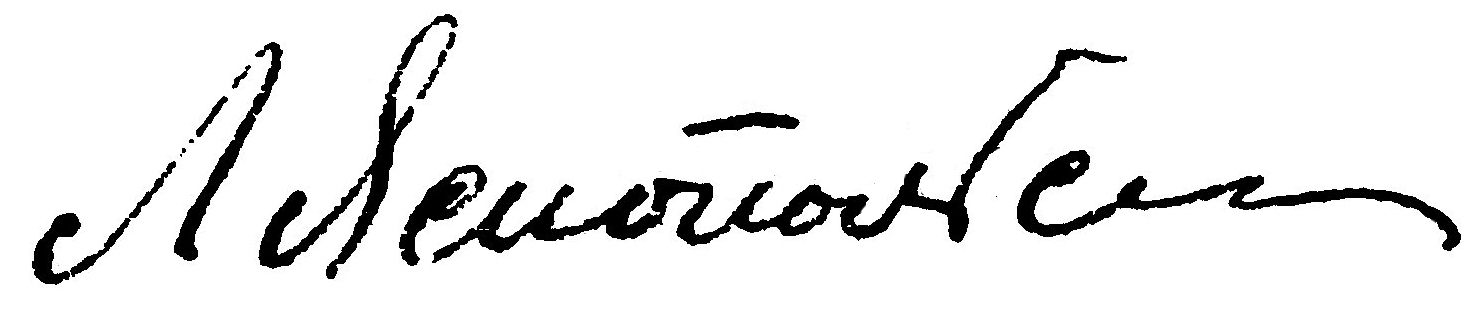
Signature of: yasnopolsky leonid mykolayovych